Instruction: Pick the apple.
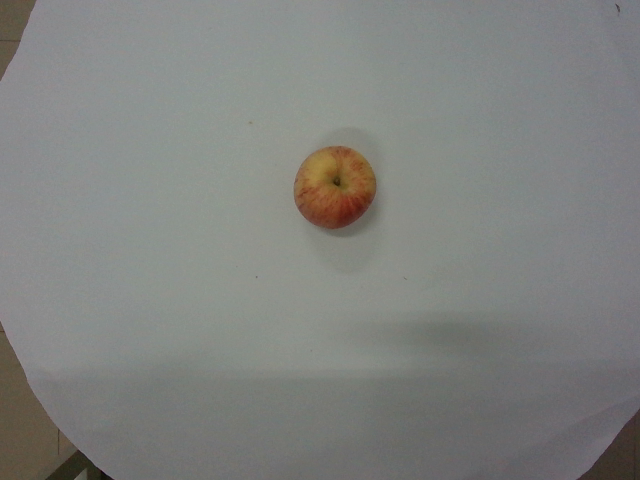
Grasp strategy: vertical